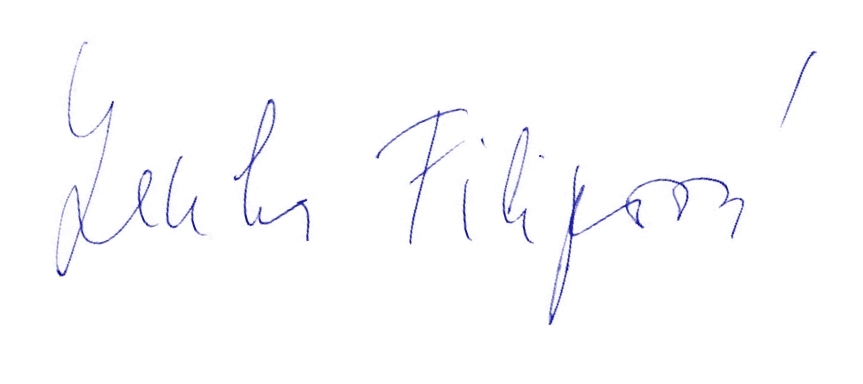
Signature of: lenka filipová